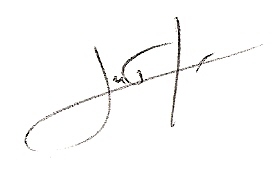
Signature of: jean michel tartayre